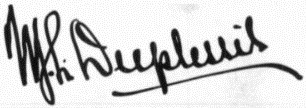
Signature of: maurice duplessis